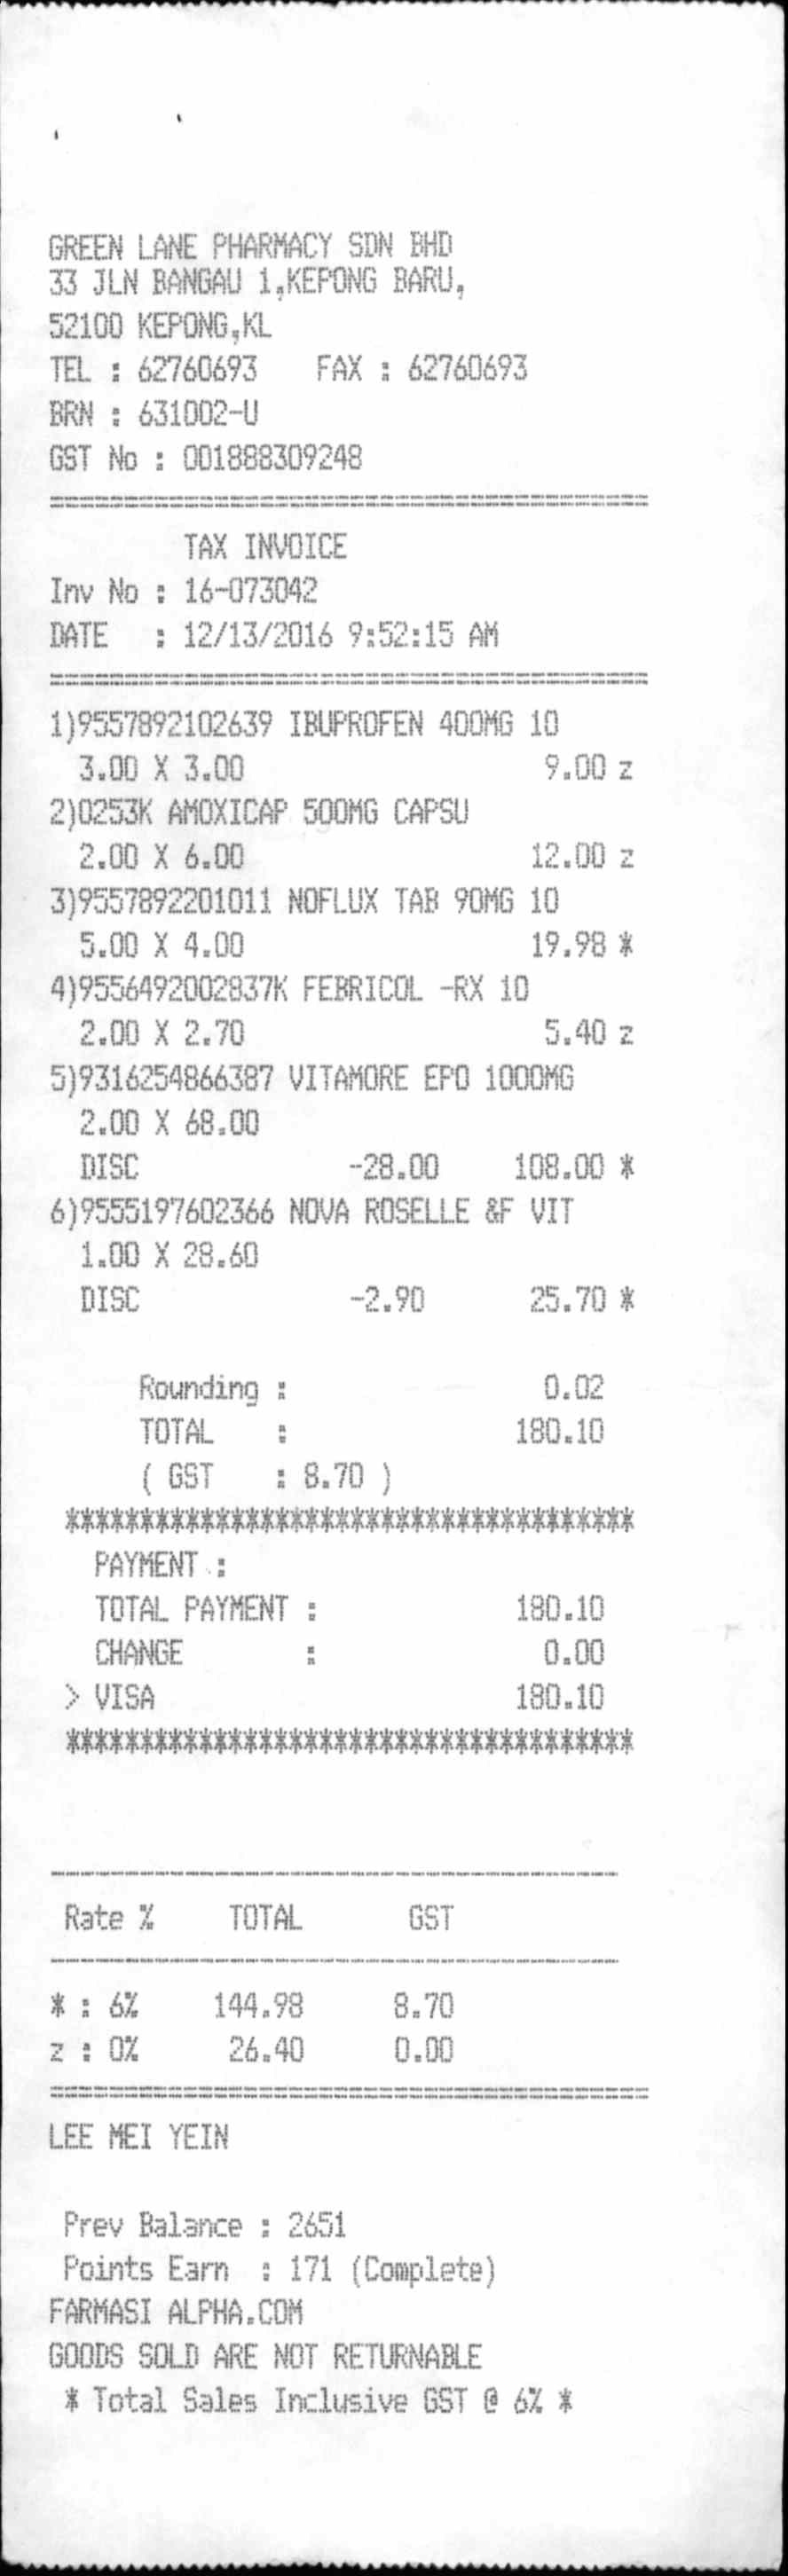
GREEN LANE PHARMACY SDN BHD
33 JLN BANGAU 1,KEPONG BARU,
52100 KEPONG,KL
TEL : 62760693
BRN : 631002-U
GST NO : 001888309248
TAX INVOICE
INV NO : 16-073042
DATE
1)9557892102639 IBUPROFEN 400MG 10
3.00 X 3.00
9.00 Z
2)0253K AMOXICAP 500MG CAPSU
2.00 X 6.00
12.00 Z
3)9557892201011 NOFLUX TAB 90MG 10
5.00 X 4.00
19.98 *
4)9556492002837K FEBRICOL -RX 10
2.00 X 2.70
5.40 Z
5)9316254866387 VITAMORE EPO 1000MG
2.00 X 68.00
DISC
-28.00
6)9555197602366 NOVA ROSELLE &F VIT
1.00 X 28.60
DISC
-2.90
25.70 *
ROUNDING :
TOTAL
( GST
0.02
180.10
PAYMENT :
TOTAL PAYMENT :
CHANGE
> VISA
180.10
0.00
180.10
RATE %
TOTAL
GST
* : 6%
Z : 0%
144.98
26.40
8.70
0.00
LEE MEI YEIN
PREV BALANCE : 2651
POINTS EARN : 171 (COMPLETE)
FARMASI ALPHA.COM
GOODS SOLD ARE NOT RETURNABLE
* TOTAL SALES INCLUSIVE GST @ 6% *
FAX : 62760693
: 12/13/2016 9:52:15 AM
108.00 *
:
: 8.70 )
: